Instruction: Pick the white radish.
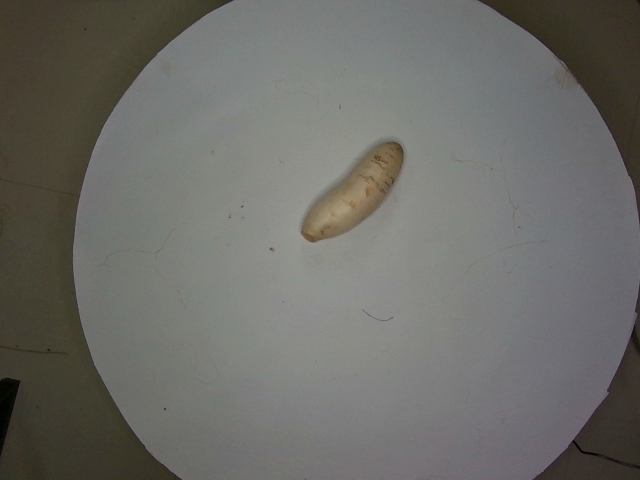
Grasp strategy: vertical